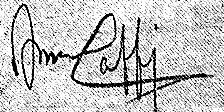
Signature of: annibale caffi